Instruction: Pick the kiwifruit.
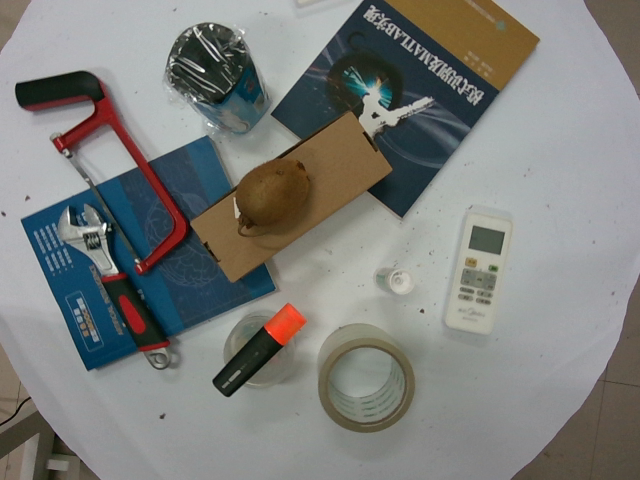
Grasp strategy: vertical